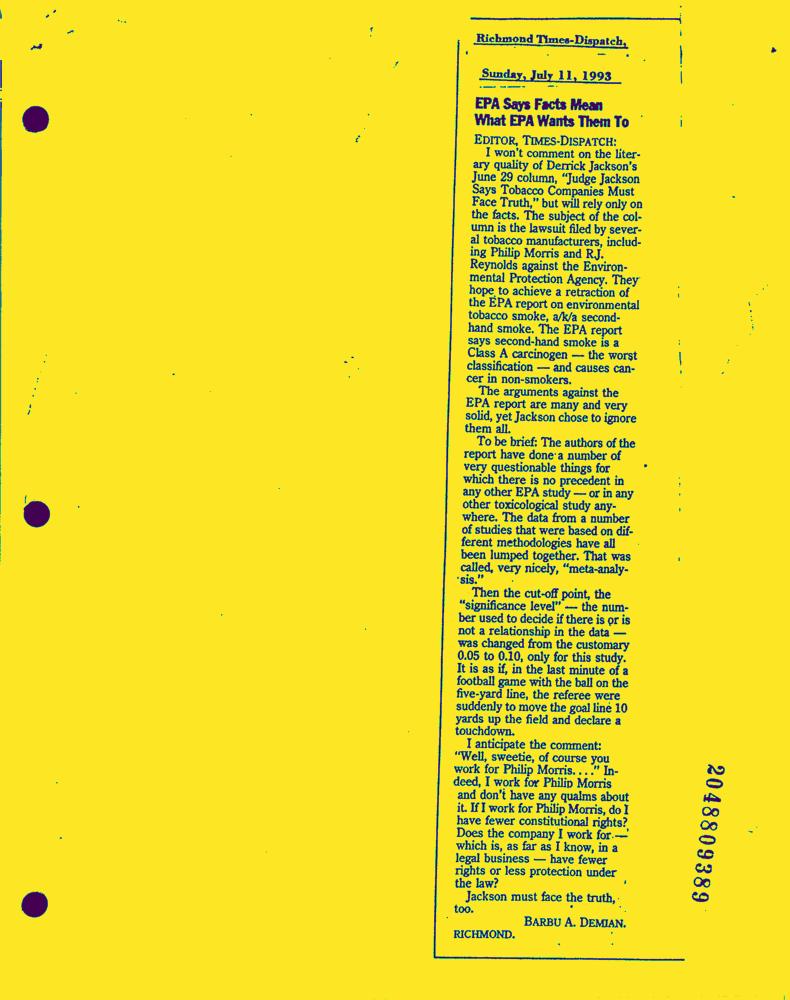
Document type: News-Article